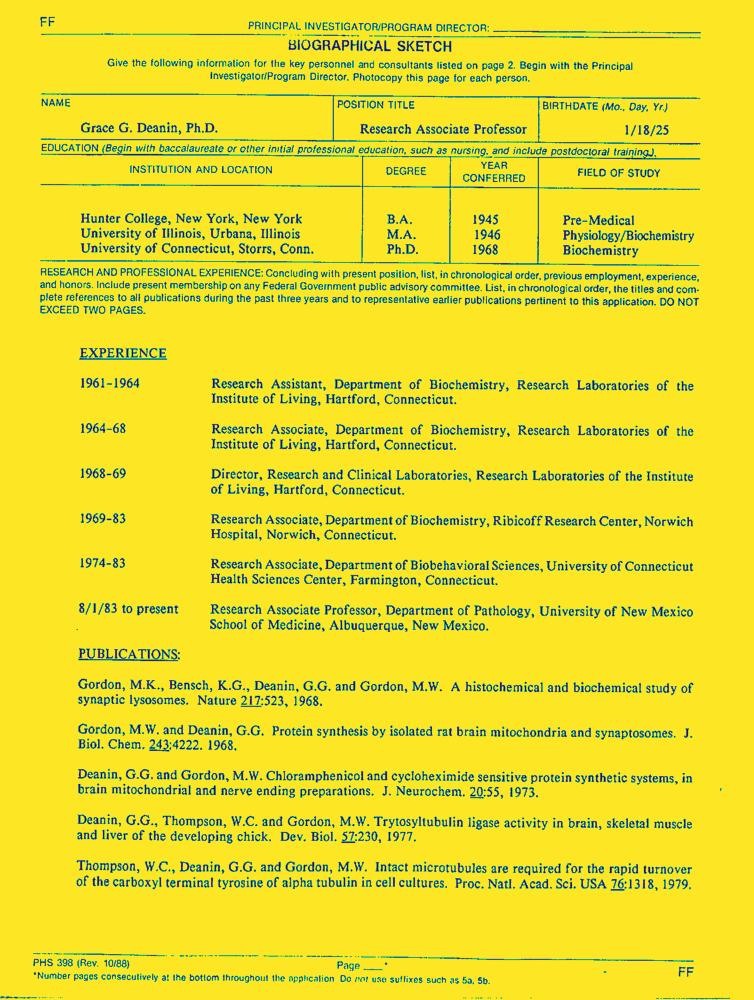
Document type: Resume-Doc